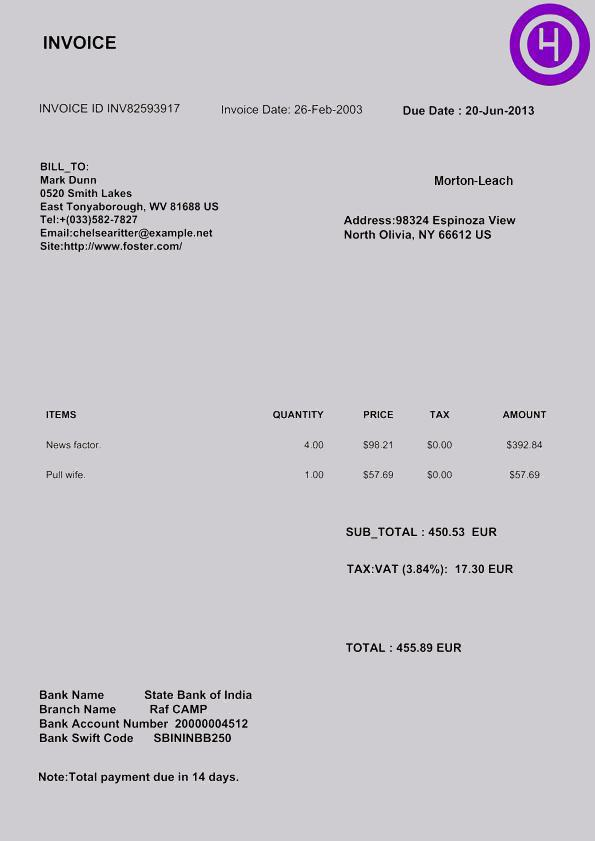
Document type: Invoice